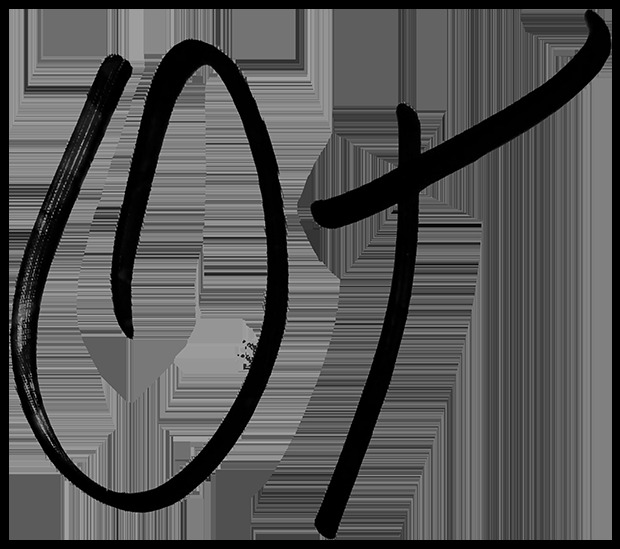
Signature of: oliver tree